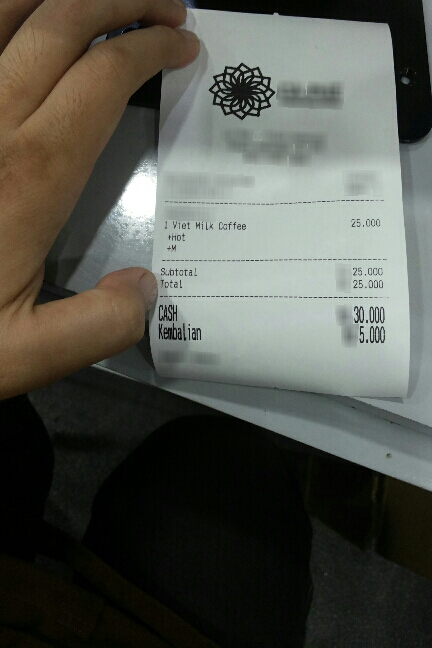
Number of items: 4
Subtotal: 25.000
Total: 25.000
OCR text regions:
text: 1
text: Viet
text: Milk
text: Coffee
text: 25.000
text: +Hot
text: +M
text: Subtotal
text: 25.000
text: Total
text: 25.000
text: CASH
text: 30.000
text: Kembalian
text: 5.000